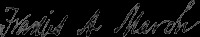
Signature of: francis march